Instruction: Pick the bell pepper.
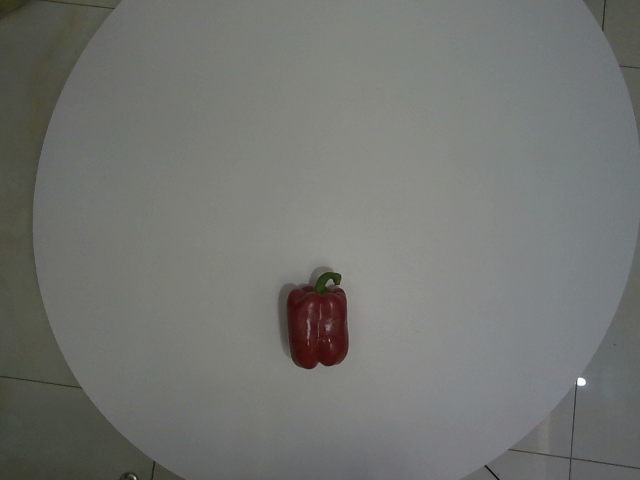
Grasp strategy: vertical